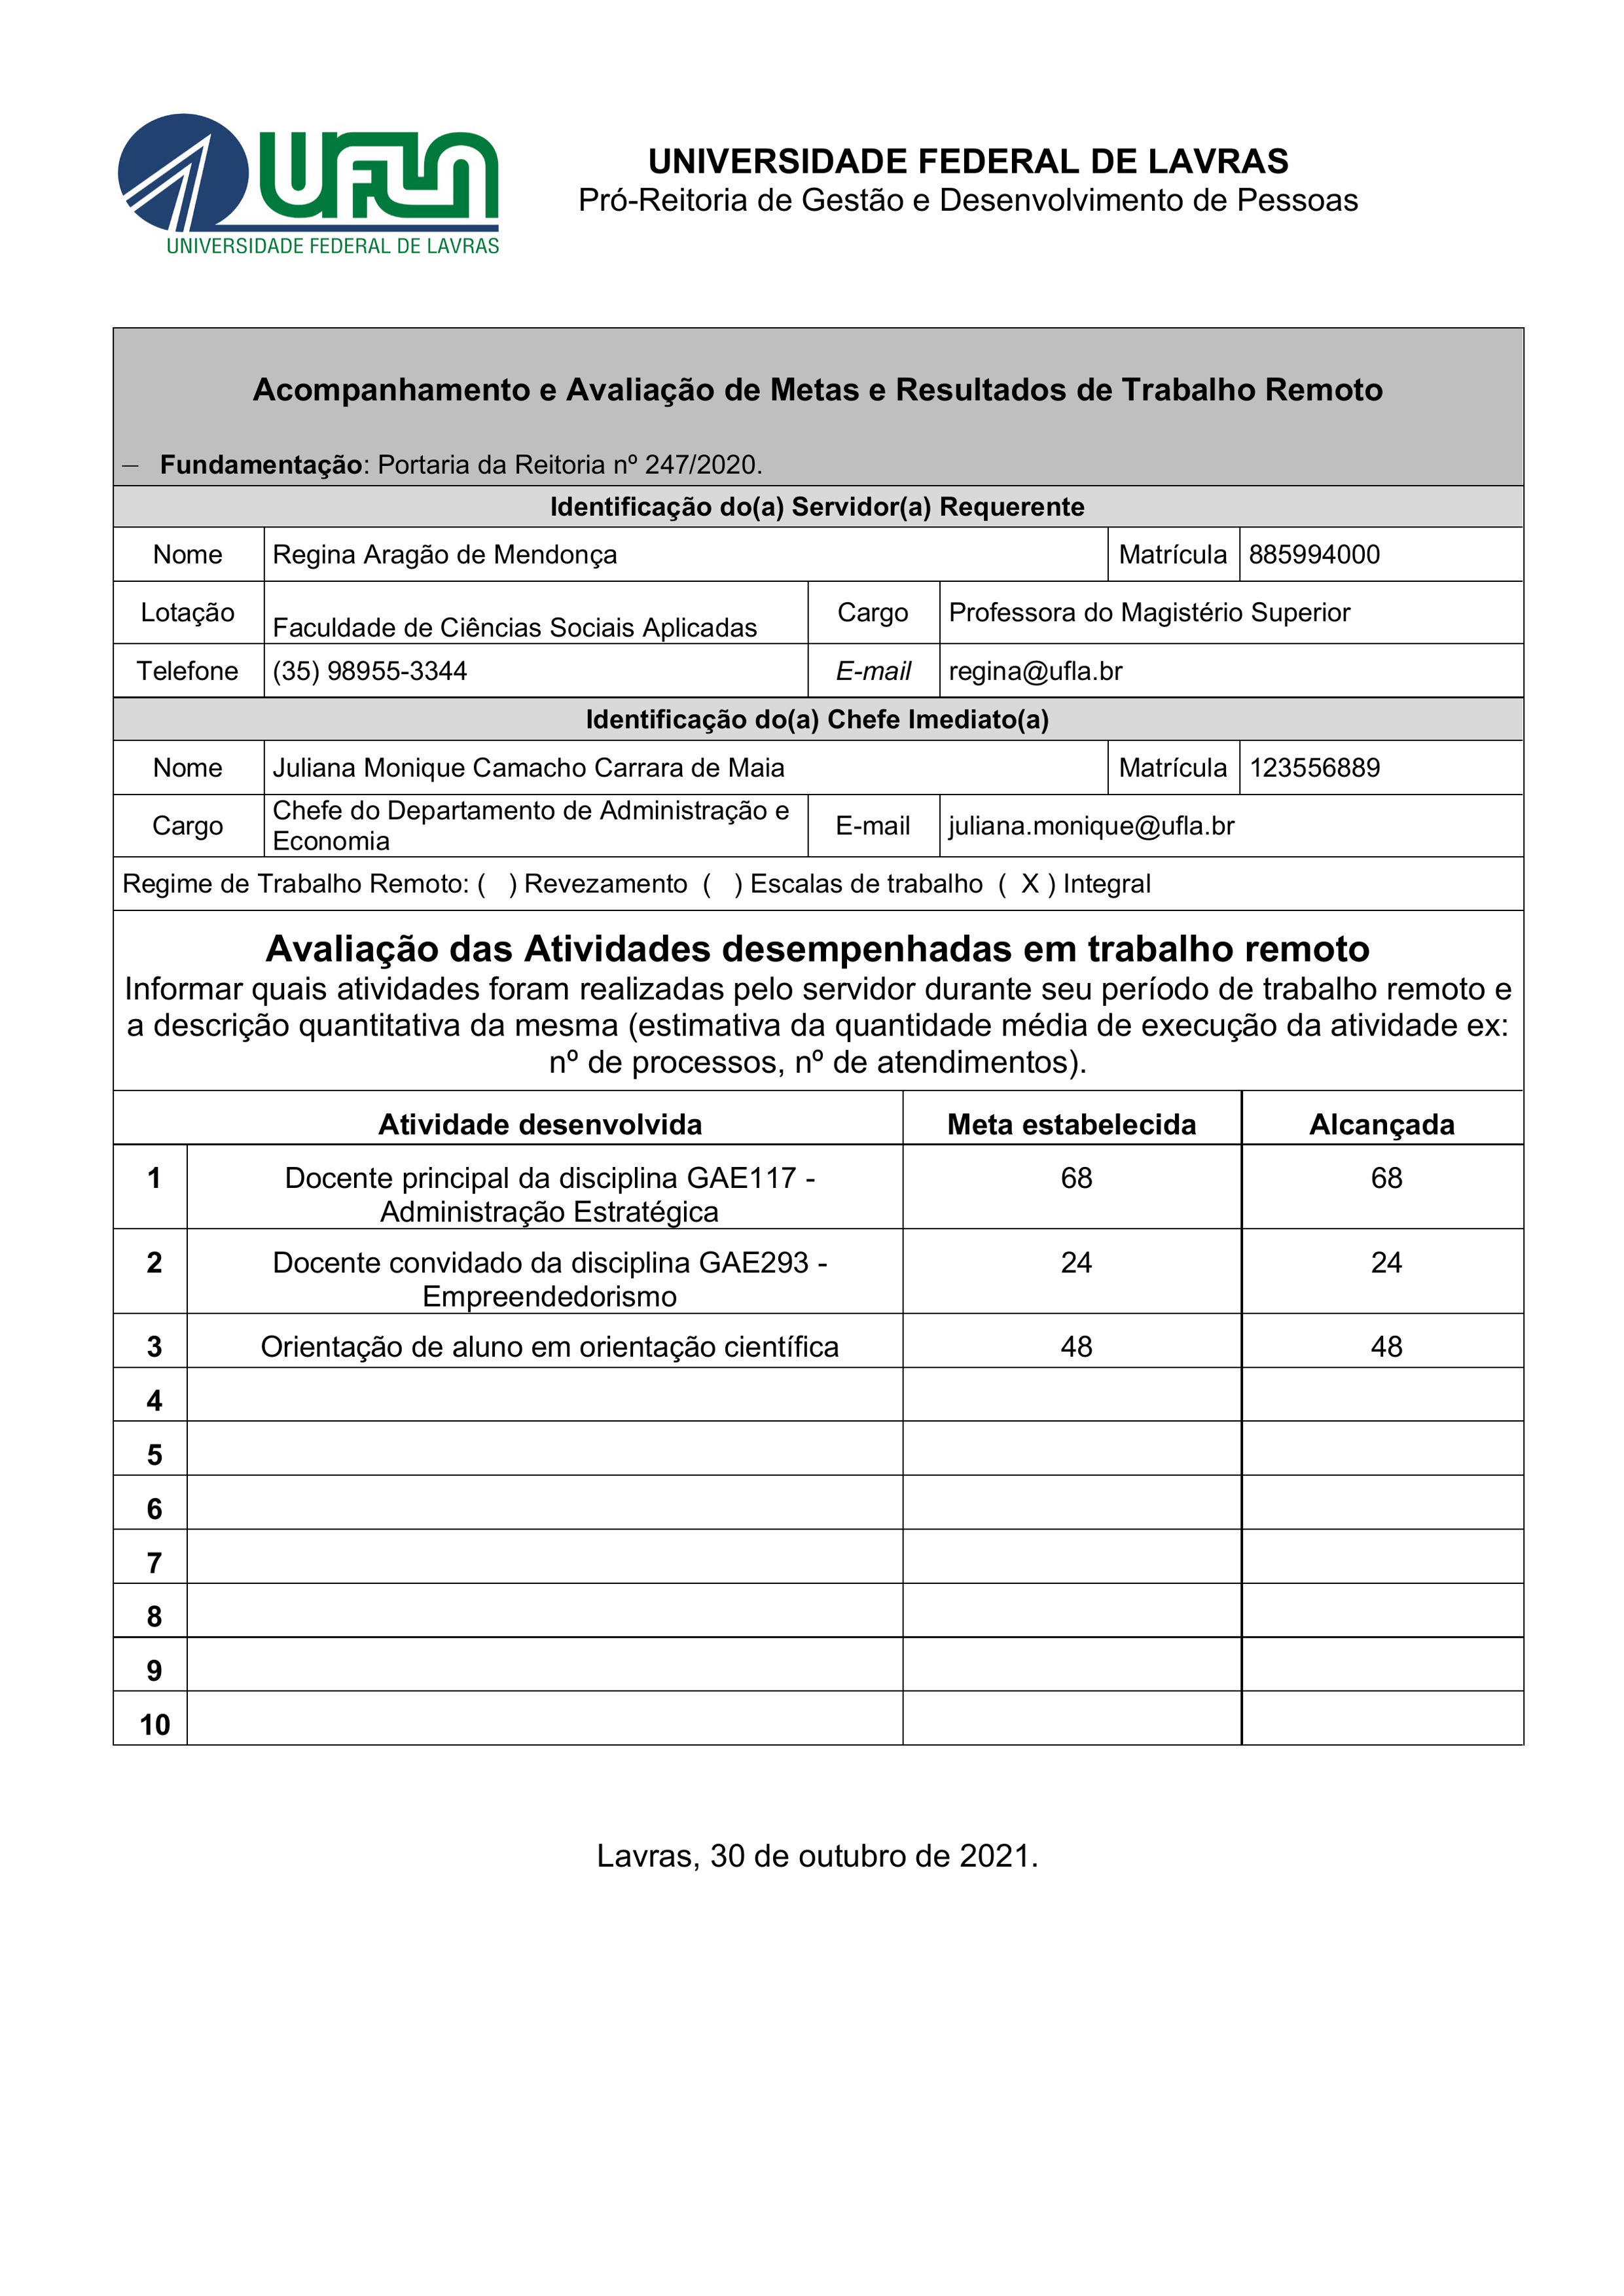
UFLA
UNIVERSIDADE FEDERAL DE LAVRAS
Pró-Reitoria de Gestão e Desenvolvimento de Pessoas
UNIVERSIDADE FEDERAL DE LAVRAS
Acompanhamento e Avaliação de Metas e Resultados de Trabalho Remoto
Fundamentação: Portaria da Reitoria nº 247/2020.
Identificação do(a) Servidor(a) Requerente
Nome
Regina Aragão de Mendonça
Matrícula
885994000
Lotação
Faculdade de Ciências Sociais Aplicadas
Cargo
Professora do Magistério Superior
Telefone
(35) 98955-3344
E-mail
regina@ufla.br
Identificação do(a) Chefe Imediato(a)
Nome
Juliana Monique Camacho Carrara de Maia
Matrícula
123556889
Cargo
Chefe do Departamento de Administração e Economia
E-mail
juliana.monique@ufla.br
Regime de Trabalho Remoto:
() Revezamento
() Escalas de trabalho
Integral
(X)
Avaliação das Atividades desempenhadas em trabalho remoto
Atividade desenvolvida
Docente principal da disciplina GAE117 - Administracéo Estratégica
Docente convidado da disciplina GAE293 - Empreendedorismo
Orientação de aluno em orientação científica
Meta estabelecida
68
24
48
Alcançada
68
24
48
Informar quais atividades foram realizadas pelo servidor durante seu período de trabalho remoto e a descrição quantitativa da mesma (estimativa da quantidade média de execução da atividade ex: nº de processos, nº de atendimentos).
1
2
3
4
5
6
7
8
9
10
Lavras, 30 de outubro de 2021.